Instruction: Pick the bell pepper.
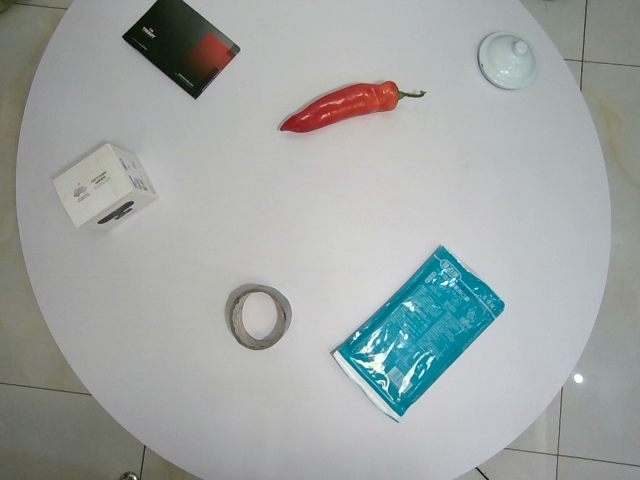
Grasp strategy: vertical